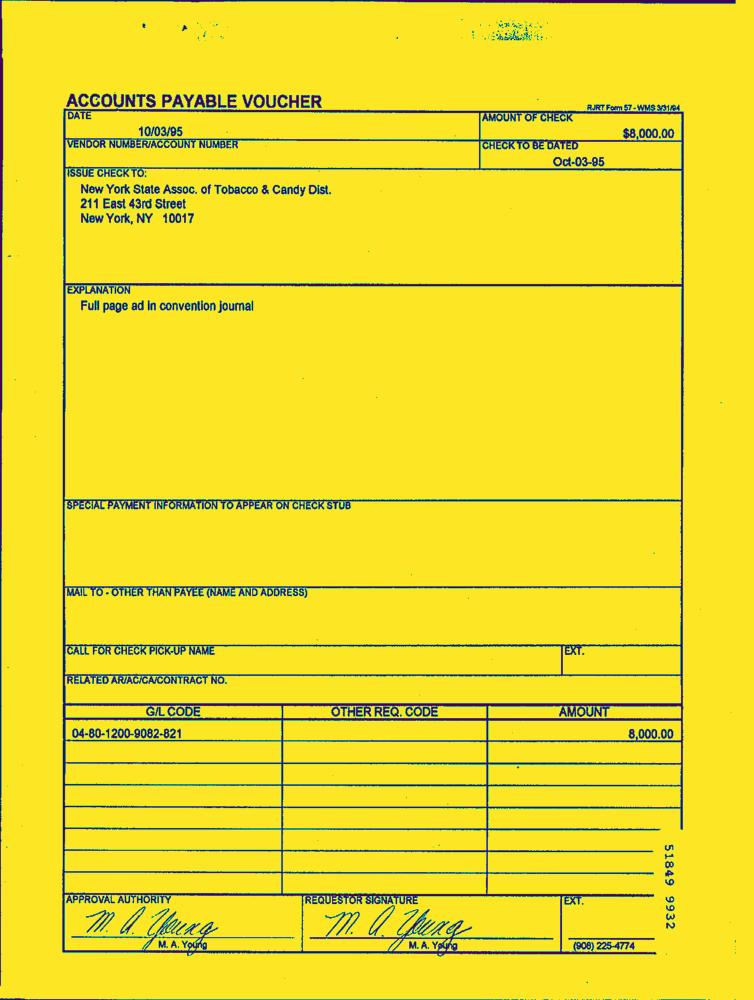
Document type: Invoice-Doc